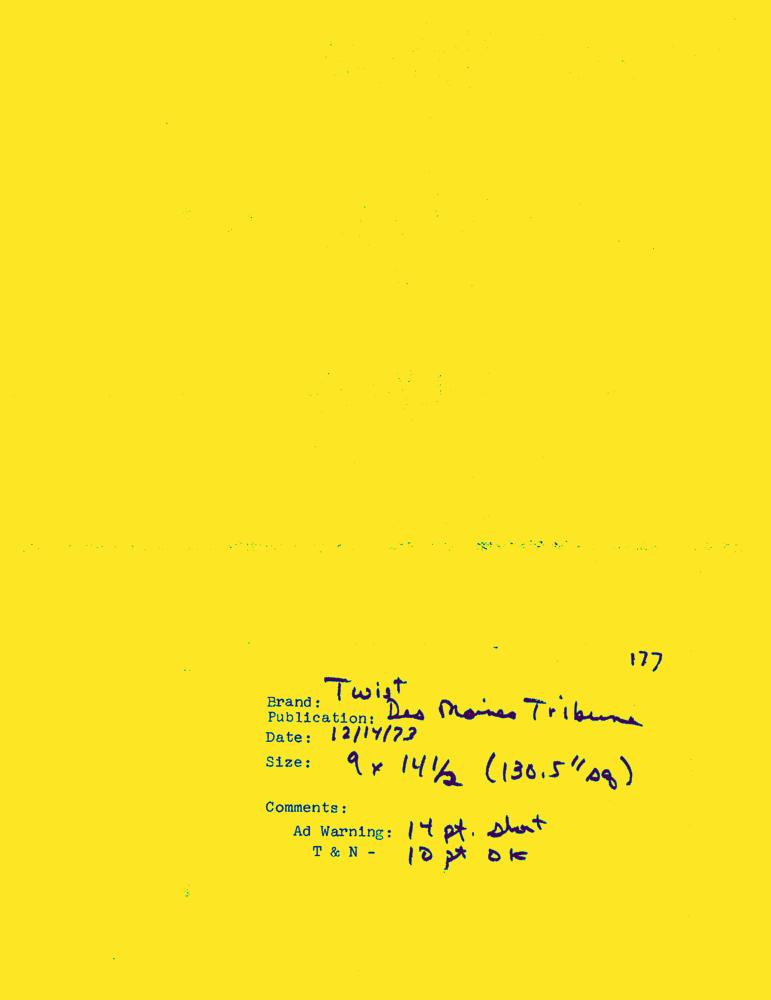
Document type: AD